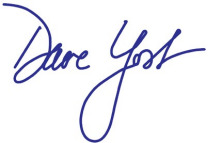
Signature of: dave yost